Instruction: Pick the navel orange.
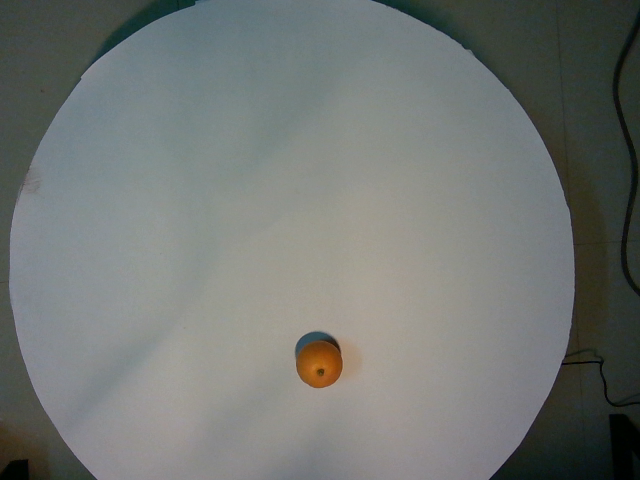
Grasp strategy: vertical